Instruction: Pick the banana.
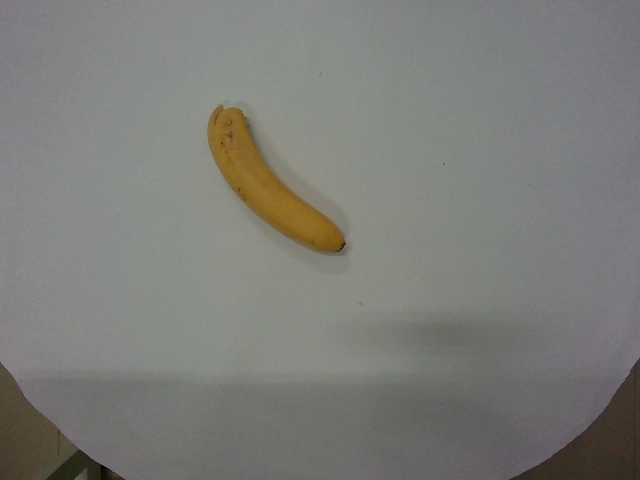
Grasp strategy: vertical